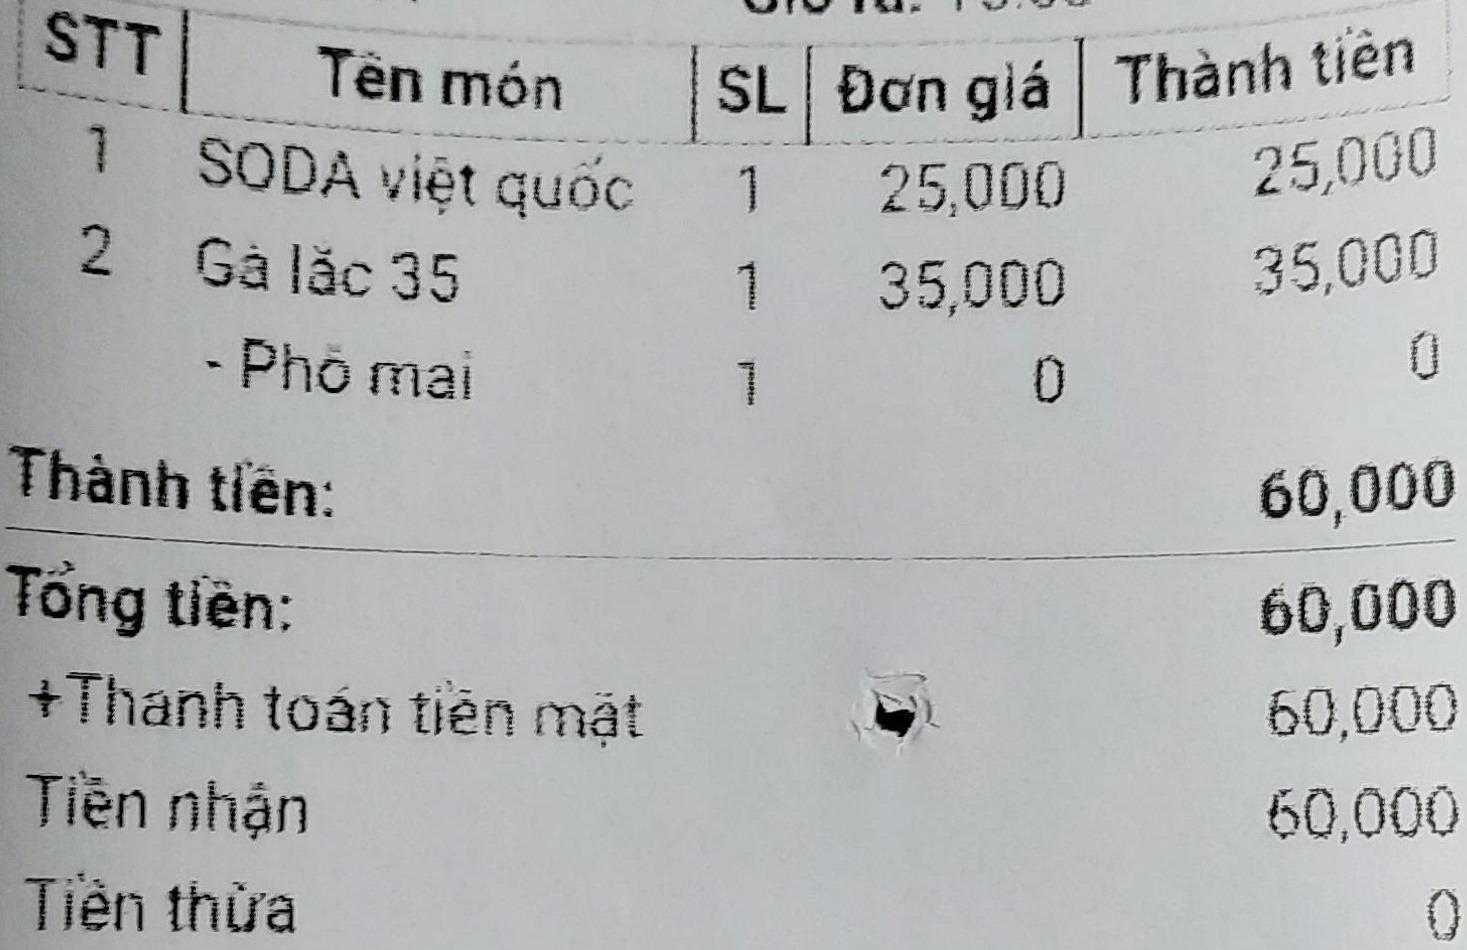
<table>
<tr>
<th>STT</th>
<th>Tên món</th>
<th>SL</th>
<th>Đơn giá</th>
<th>Thành tiền</th>
</tr>
<tr>
<td>1</td>
<td>SODA việt quốc</td>
<td>1</td>
<td>25,000</td>
<td>25,000</td>
</tr>
<tr>
<td>2</td>
<td>Gà lắc 35</td>
<td>1</td>
<td>35,000</td>
<td>35,000</td>
</tr>
<tr>
<td></td>
<td>- Phô mai</td>
<td>1</td>
<td>0</td>
<td>0</td>
</tr>
</table>

Thành tiền: 60,000
Tổng tiền: 60,000
+Thanh toán tiền mặt 60,000
Tiền nhận 60,000
Tiền thừa 0